Question: What was observed in the imaging?
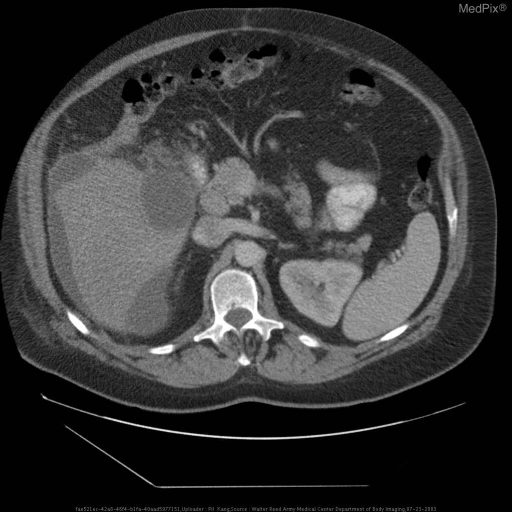
Answer: The imaging shows Axial CT with intravenous and oral contrast material demonstrates a large fluid collection predominantly within the porta hepatis around multiple surgical clips consistent with prior cholecystectomy.  More fluid is seen around the right lobe of the liver and more inferiorly within the right paracolic gutter.  Peritoneal fat around the fluid collection demonstrates stranding suggestive of inflammation.

Planar and SPECT images after the administration of Tc99m-disofenin IV demonstrates large amount of abnormal radiotracer accumulation within the area corresponding to the large fluid collection seen on the CT images, consistent with a biliary leak.  Note that a tubular area of radiotracer uptake leading from the large collection apparently outside the body is the collection within the percutaneous drainage tube placed prior to the scintigraphic study. Axial CT with intravenous and oral contrast material demonstrates a large fluid collection predominantly within the porta hepatis around multiple surgical clips consistent with prior cholecystectomy.  More fluid is seen around the right lobe of the liver and more inferiorly within the right paracolic gutter.  Peritoneal fat around the fluid collection demonstrates stranding suggestive of inflammation..